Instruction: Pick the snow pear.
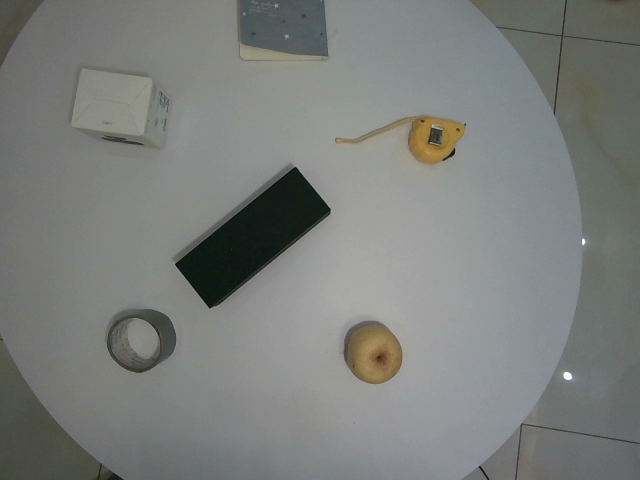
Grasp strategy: vertical